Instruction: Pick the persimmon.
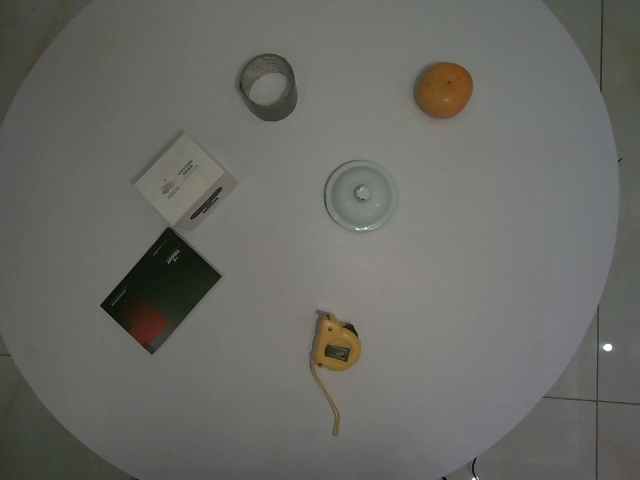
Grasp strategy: vertical